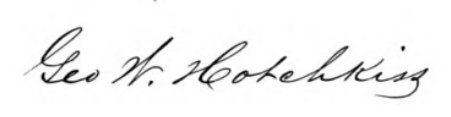
Signature of: george w hotchkiss